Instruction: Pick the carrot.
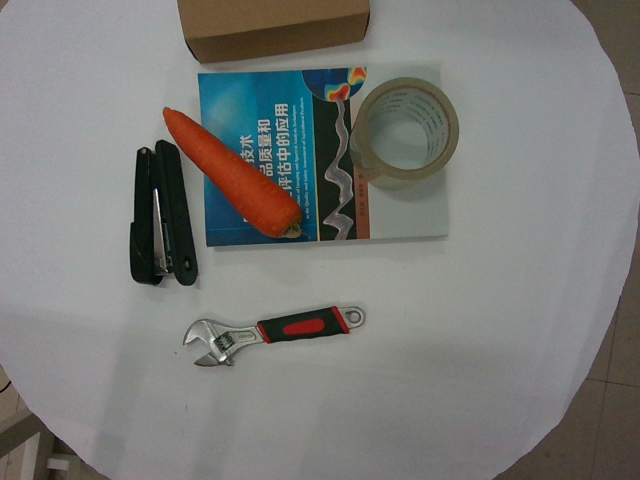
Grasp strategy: vertical